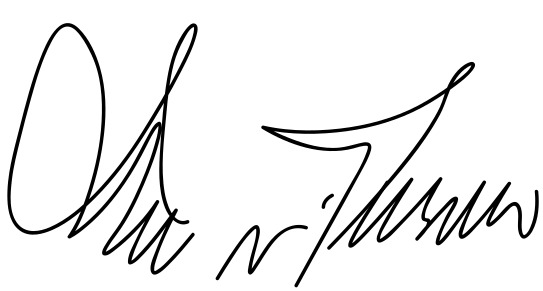
Signature of: john turner